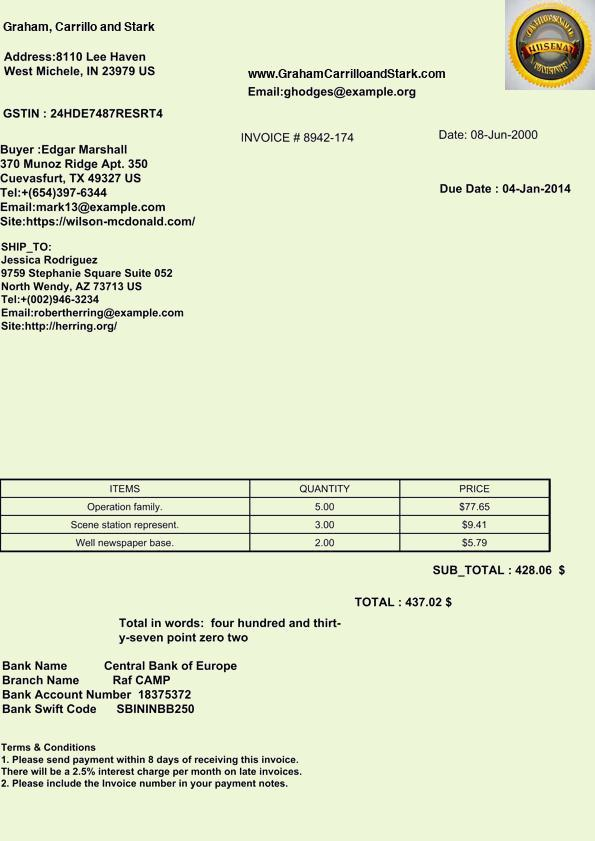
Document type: Invoice